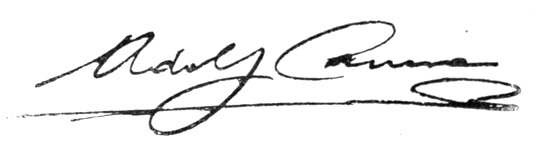
Signature of: adolf carrera i aleu